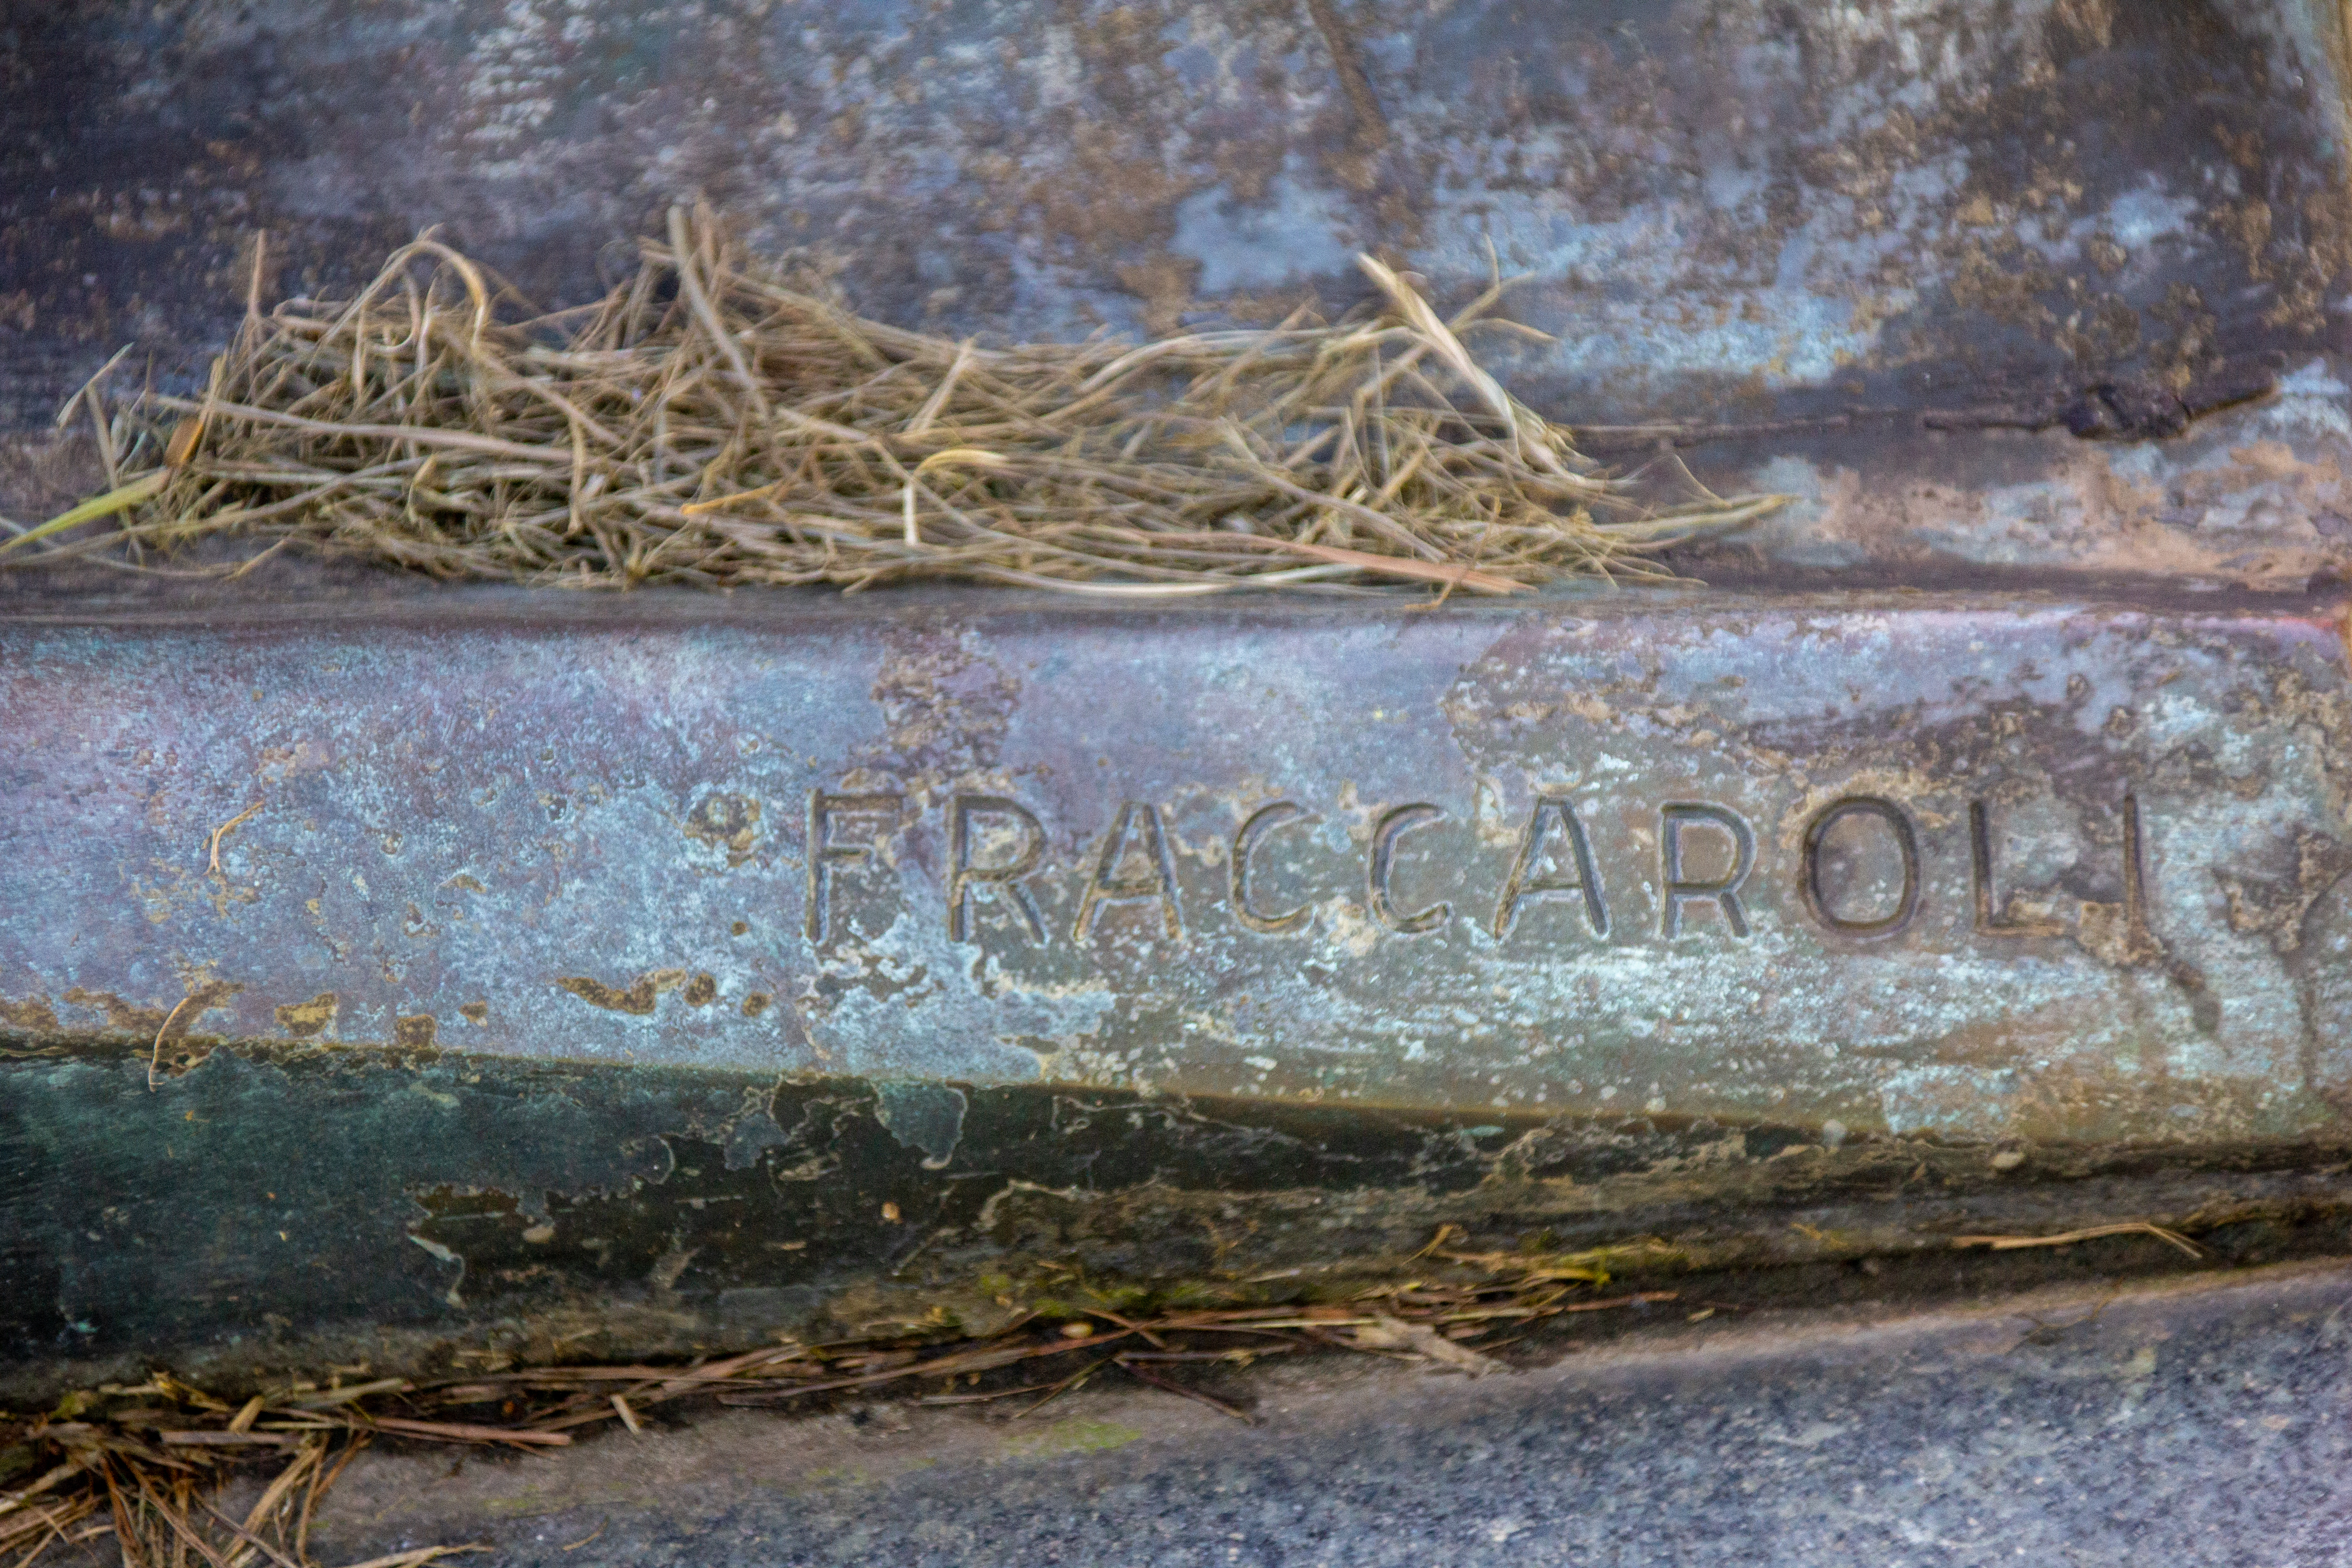
Signature of: caetano fraccaroli